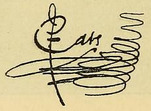
Signature of: jacob cats